Question: What might the diagnosis be?
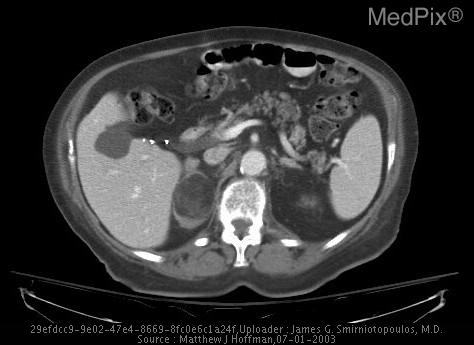
Answer: The possible diagnosis includes Myelolipoma
Myelolipoma
Myelolipoma
Adrenal Adenoma (not likely given appearance)
Liposarcoma (very rare).